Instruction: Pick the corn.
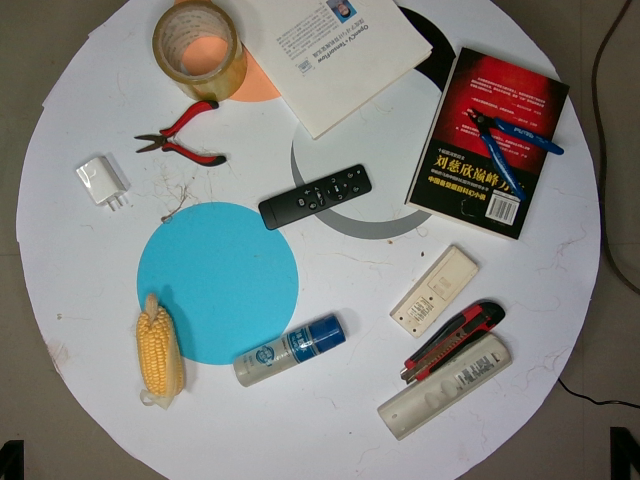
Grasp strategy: vertical